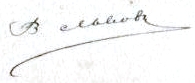
Signature of: vladimir nikolaevich lvov